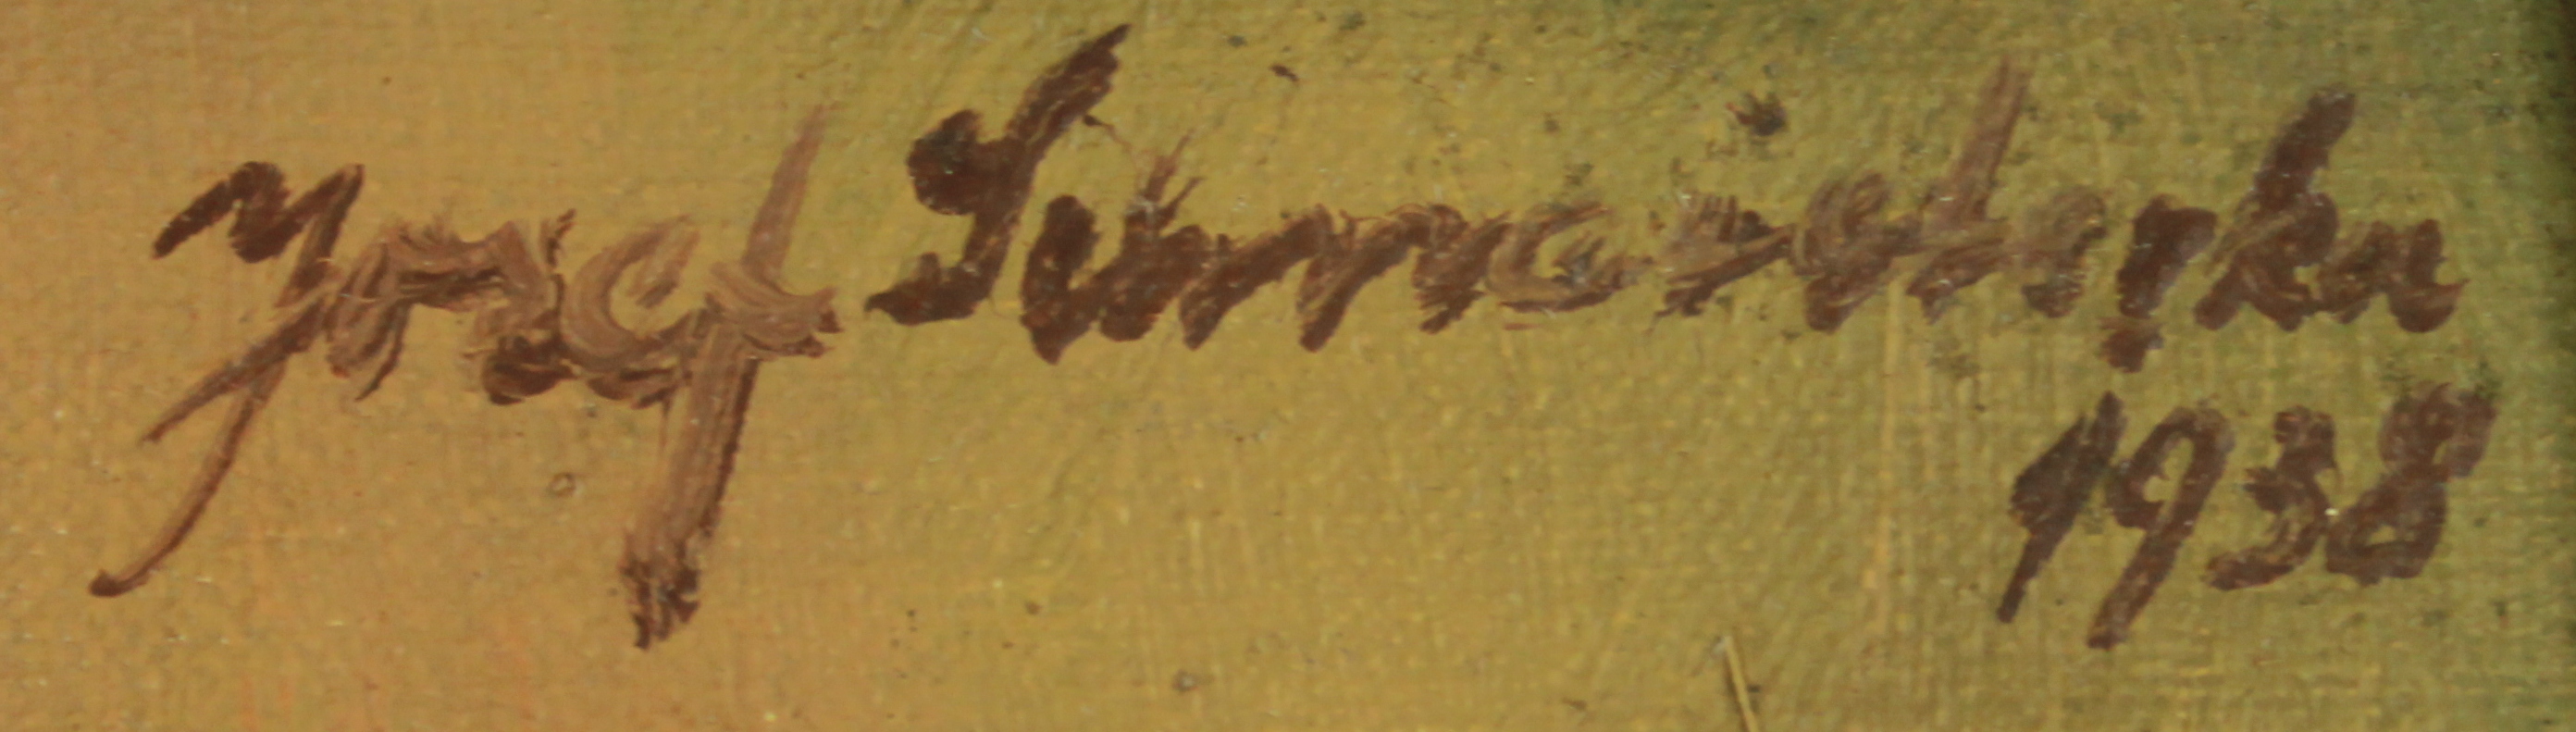
Signature of: josef schneiderka